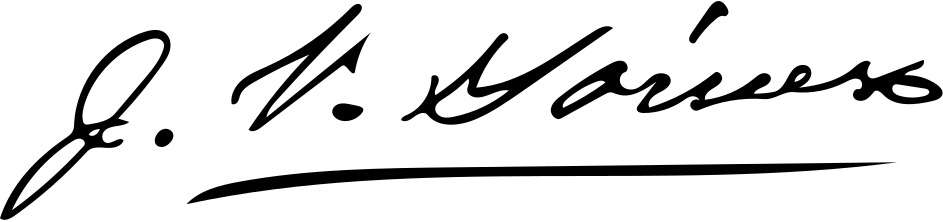
Signature of: juan vicente gómez